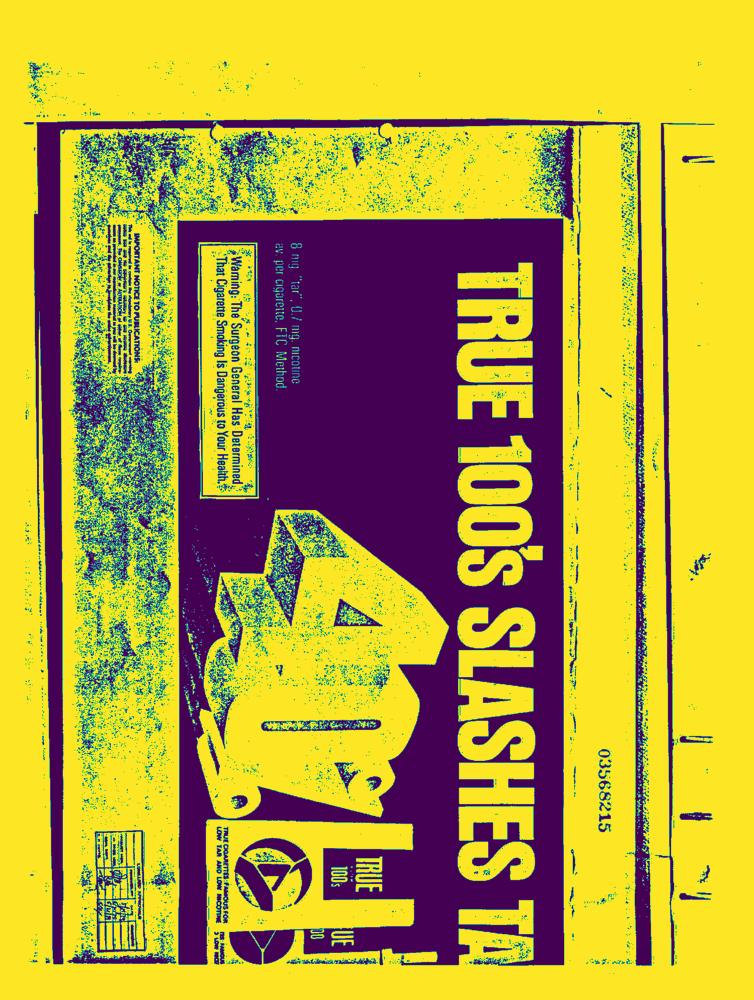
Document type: AD